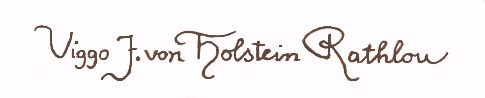
Signature of: viggo julius von holstein rathlou